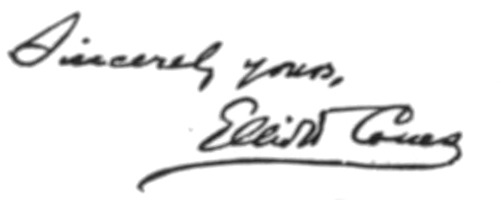
Signature of: elliott coues